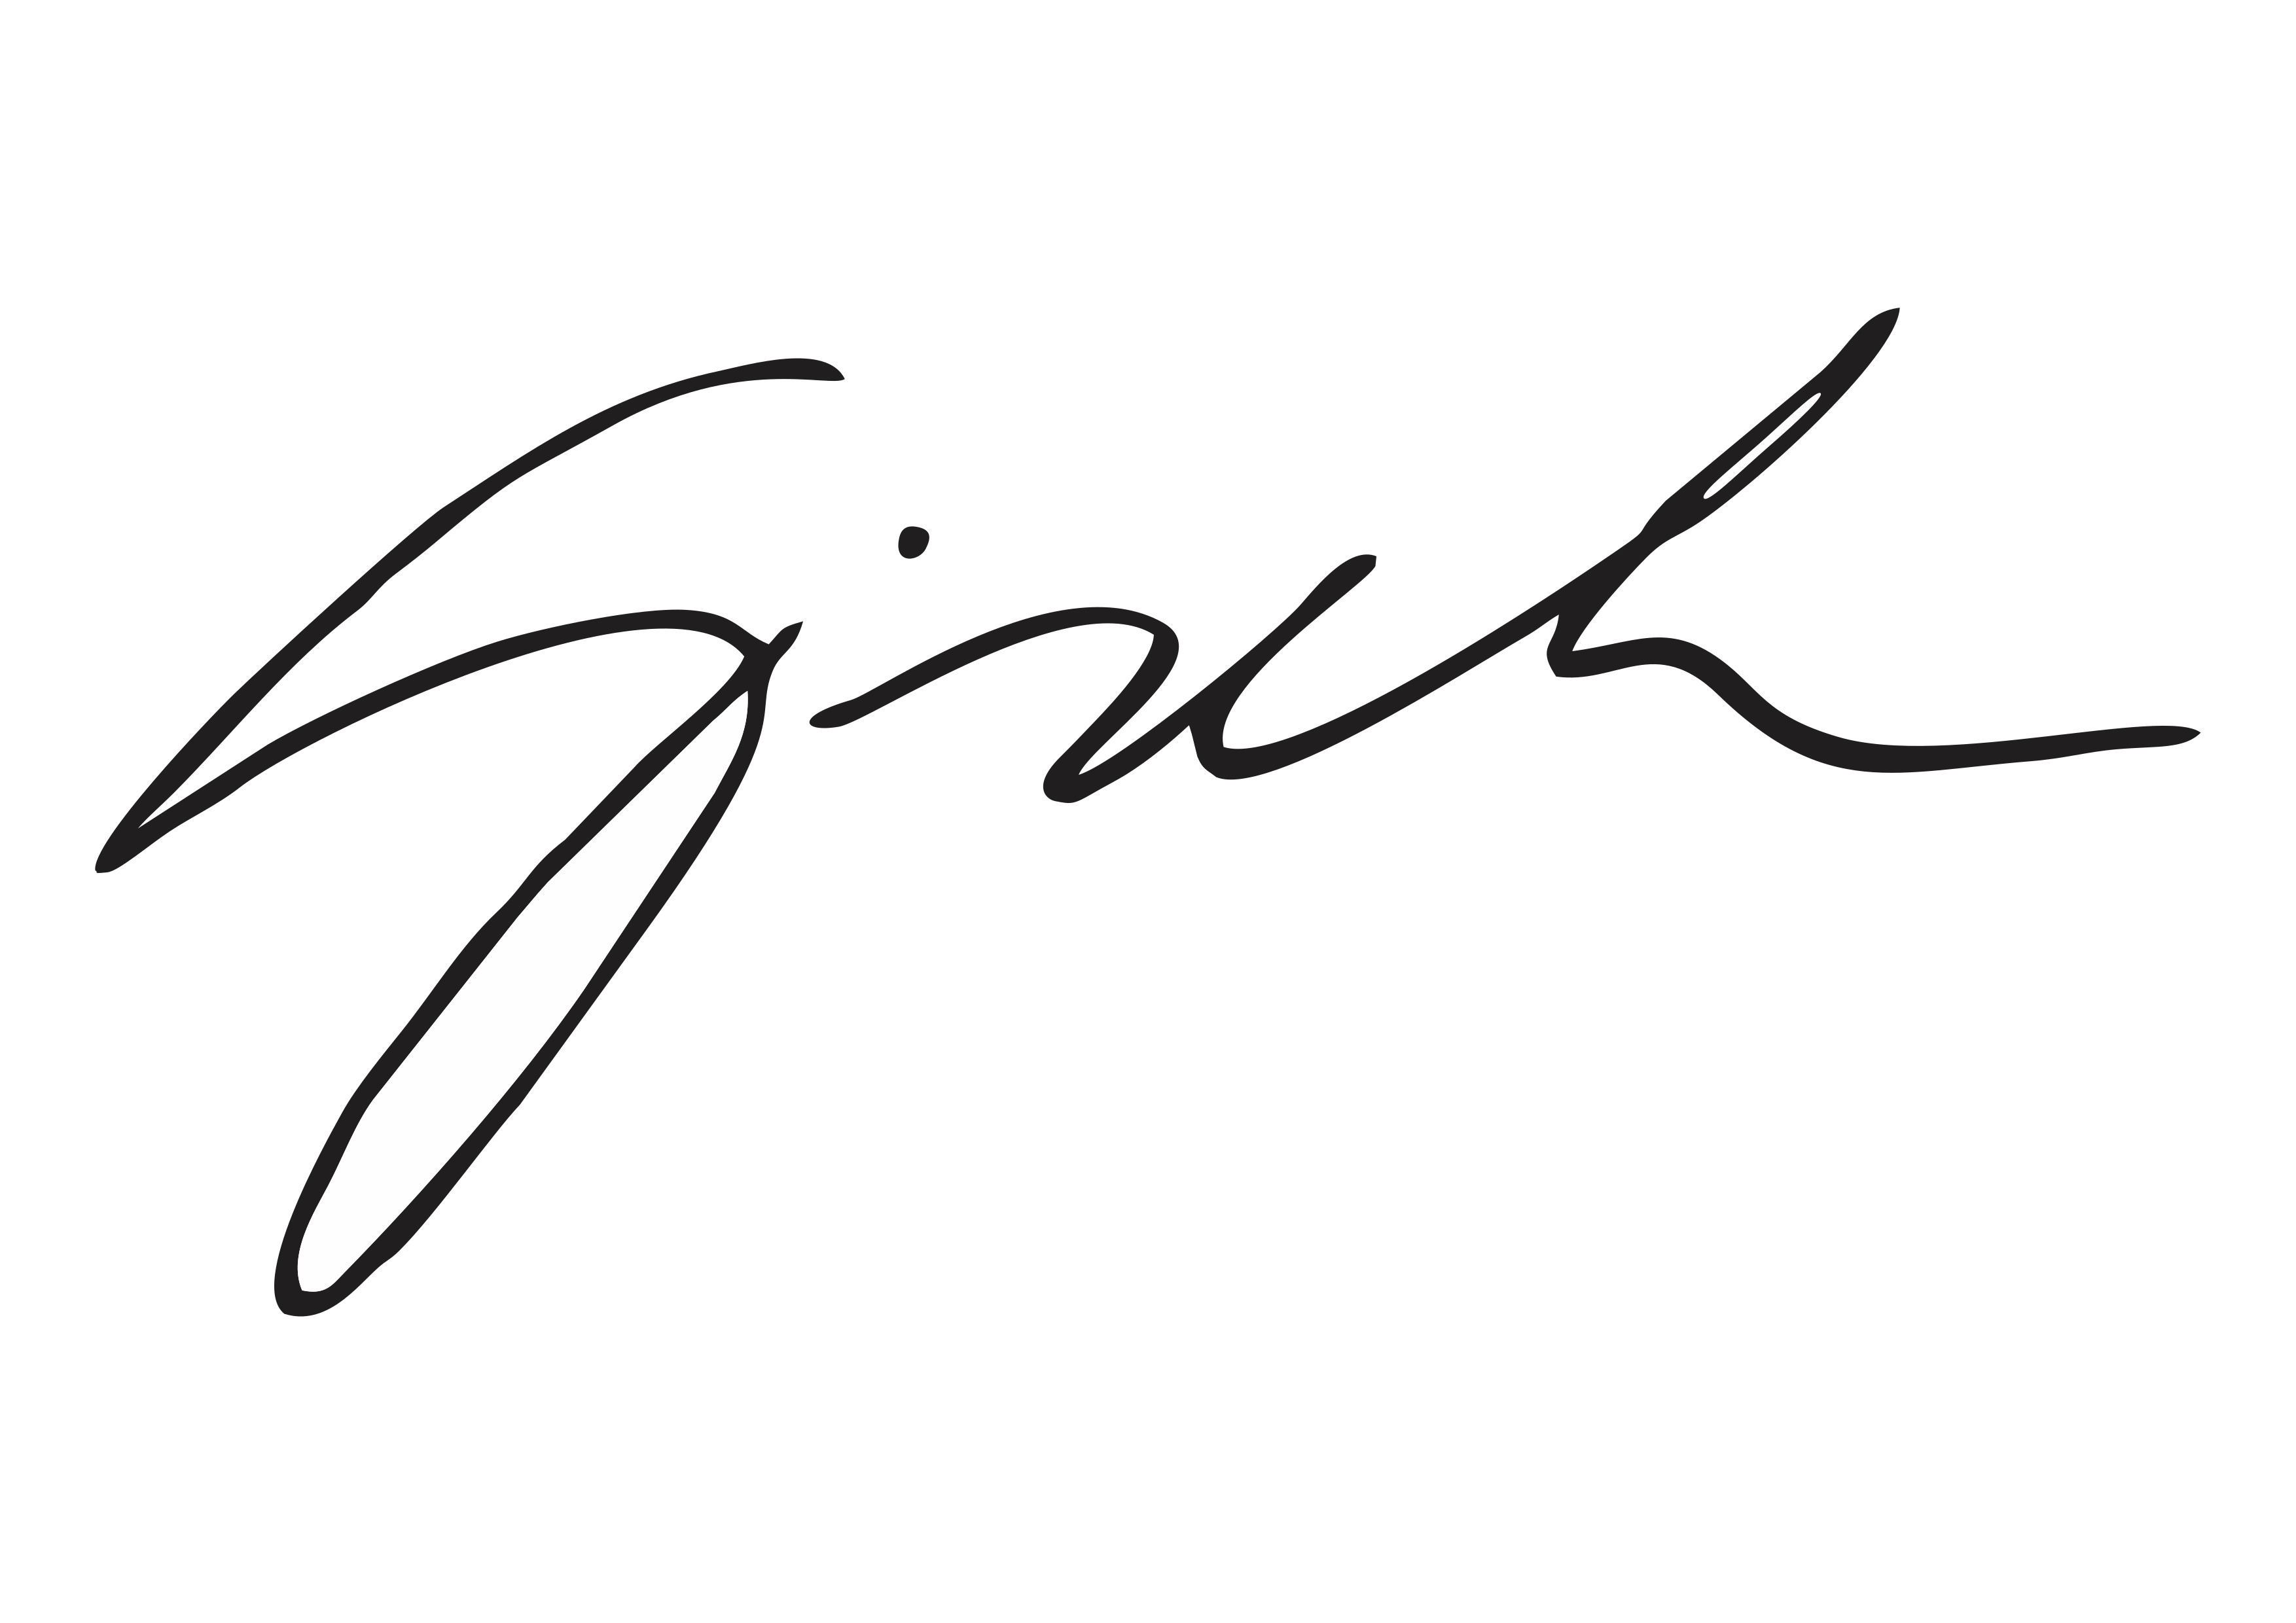
Signature of: gisele bündchen